Question: What appears to be the issue?
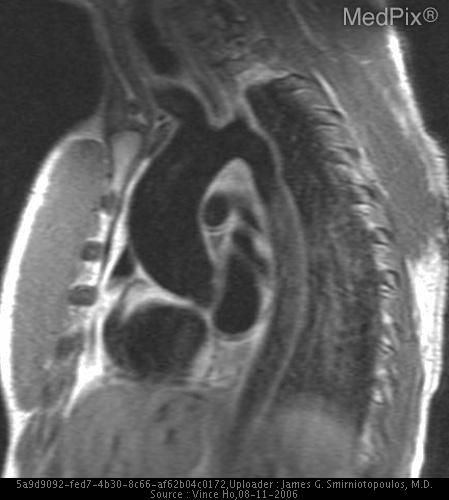
Answer: The findings suggest On axial (Figure A) and sagittal (Figure B) black blood DIR FSE images, the patient is noted to have a dilated ascending aorta, which measures approximately 48 mm in diameter. Steady state free precession is a relatively newer MR pulse sequence that provides good homogeneity of the bright blood pool signal and confirms the aortic dilatation noted on black blood images (Figures C and D).  On cine bright blood MR using fast gradient echo imaging, a distinctive systolic flow jet (Figure E, arrow) is noted which arises from the posterior aortic valve into the ascending aorta. This moderate to large jet is consistent with moderate to severe aortic stenosis.  No diastolic jet to suggest aortic insufficiency was seen (not shown).  On cine bright blood phase contrast imaging at the level of the aortic valve, the aortic valve orifice is noted to be lens shaped (Figure F, arrowheads).  Contrast-enhanced three-dimensional MRA (Figure G) confirmed the dilated ascending aortic root and absence of an aortic dissection or coarctation.. Figure B. Sagittal Double IR FSE On DIR FSE images (A, axial; B, sagittal), dilation of the ascending aorta to 4.8 cm is well seen.  This is confirmed on corresponding bright blood images (C, axial; D, sagittal) performed using a steady state free precession pulse sequence.  Ao = ascending aorta. The patient might have a history of 38-year-old man with heart murmur on physical exam..